Question: By what date must an appeal be filed according to the document?
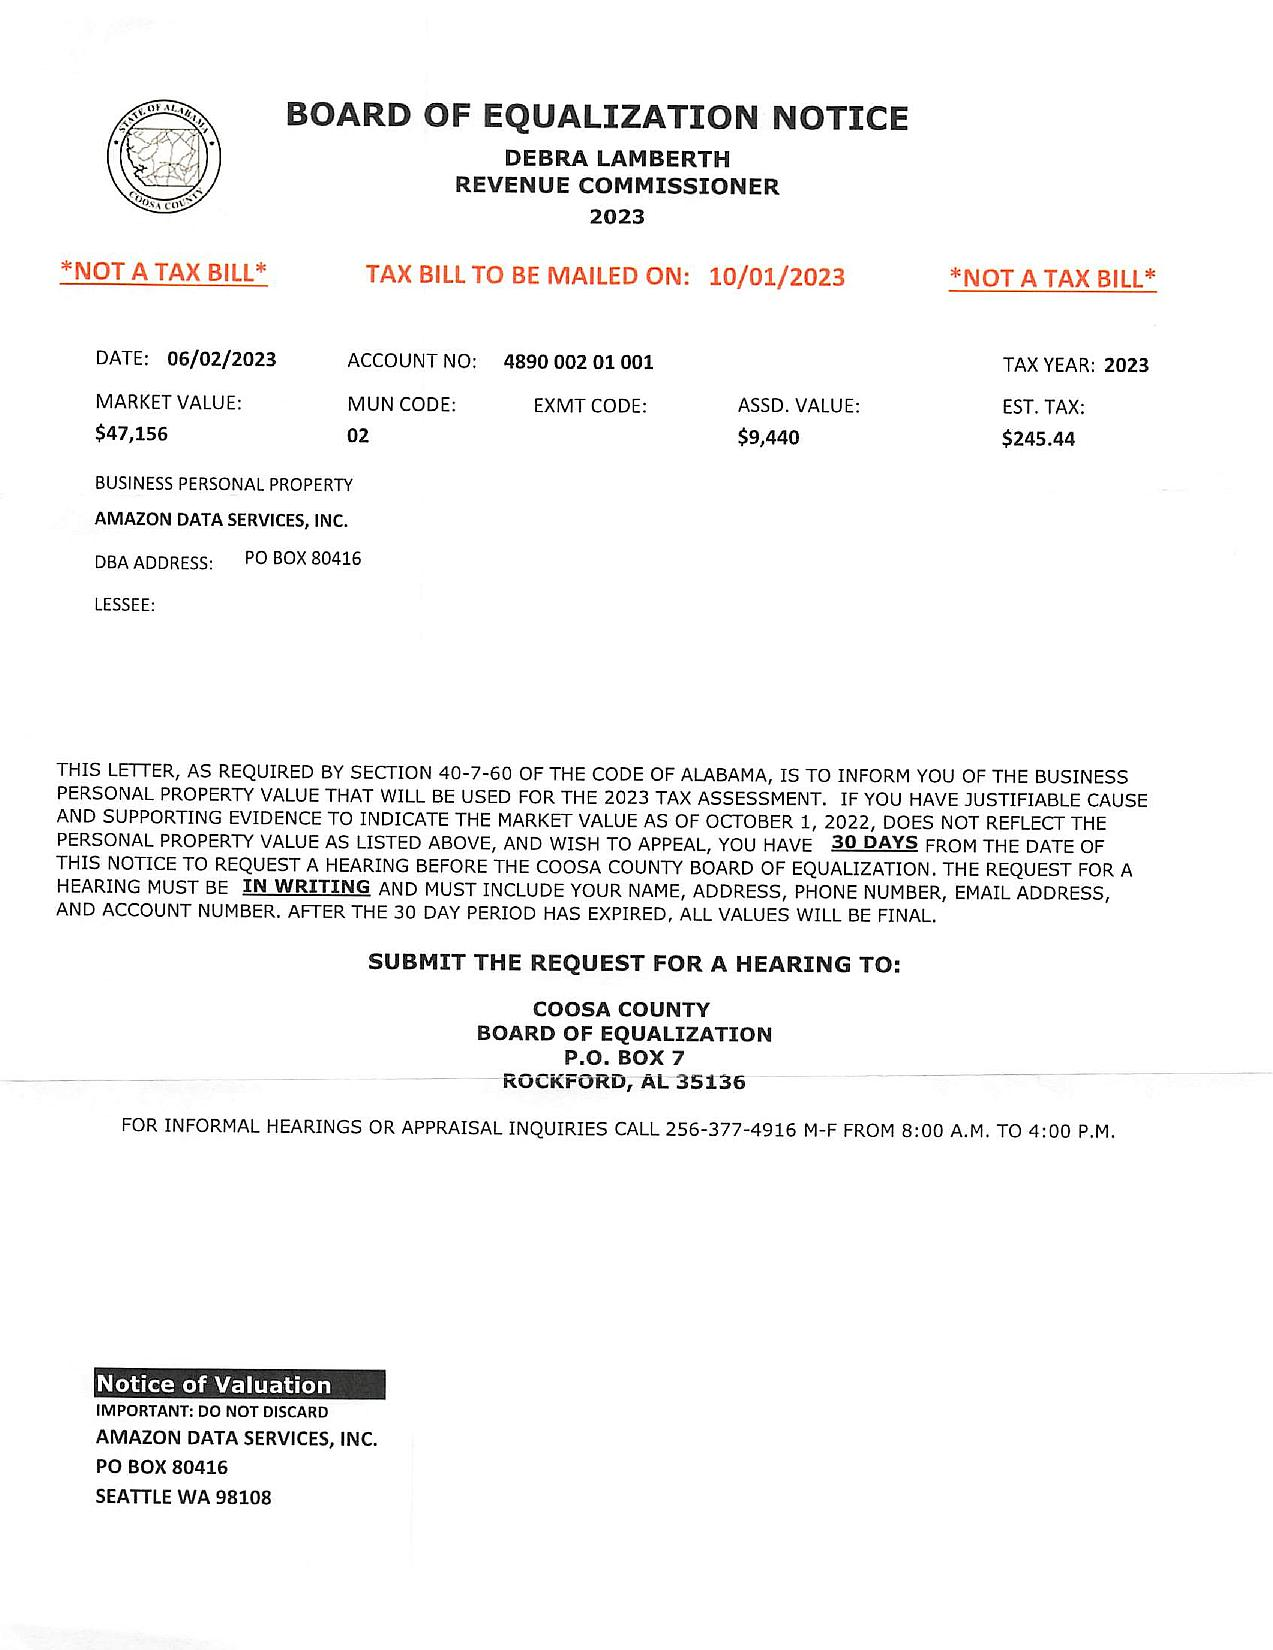
Answer: "30 DAYS FROM THE DATE OF THIS NOTICE"